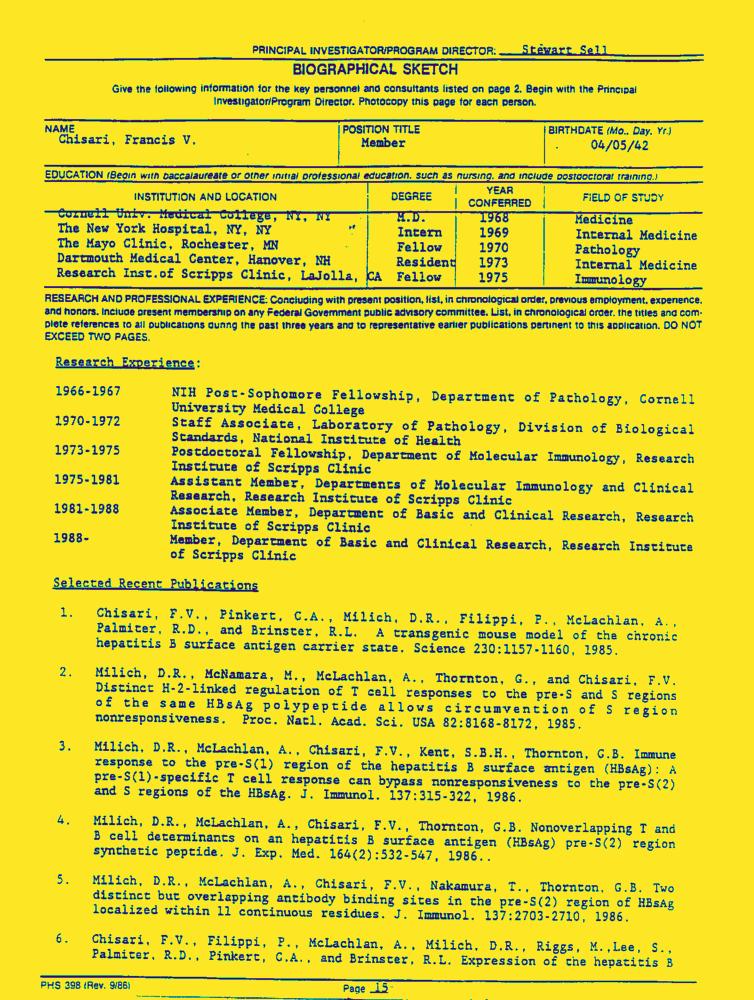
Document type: Resume-Doc